Question: What is the estimated tax bill amount according to the document?
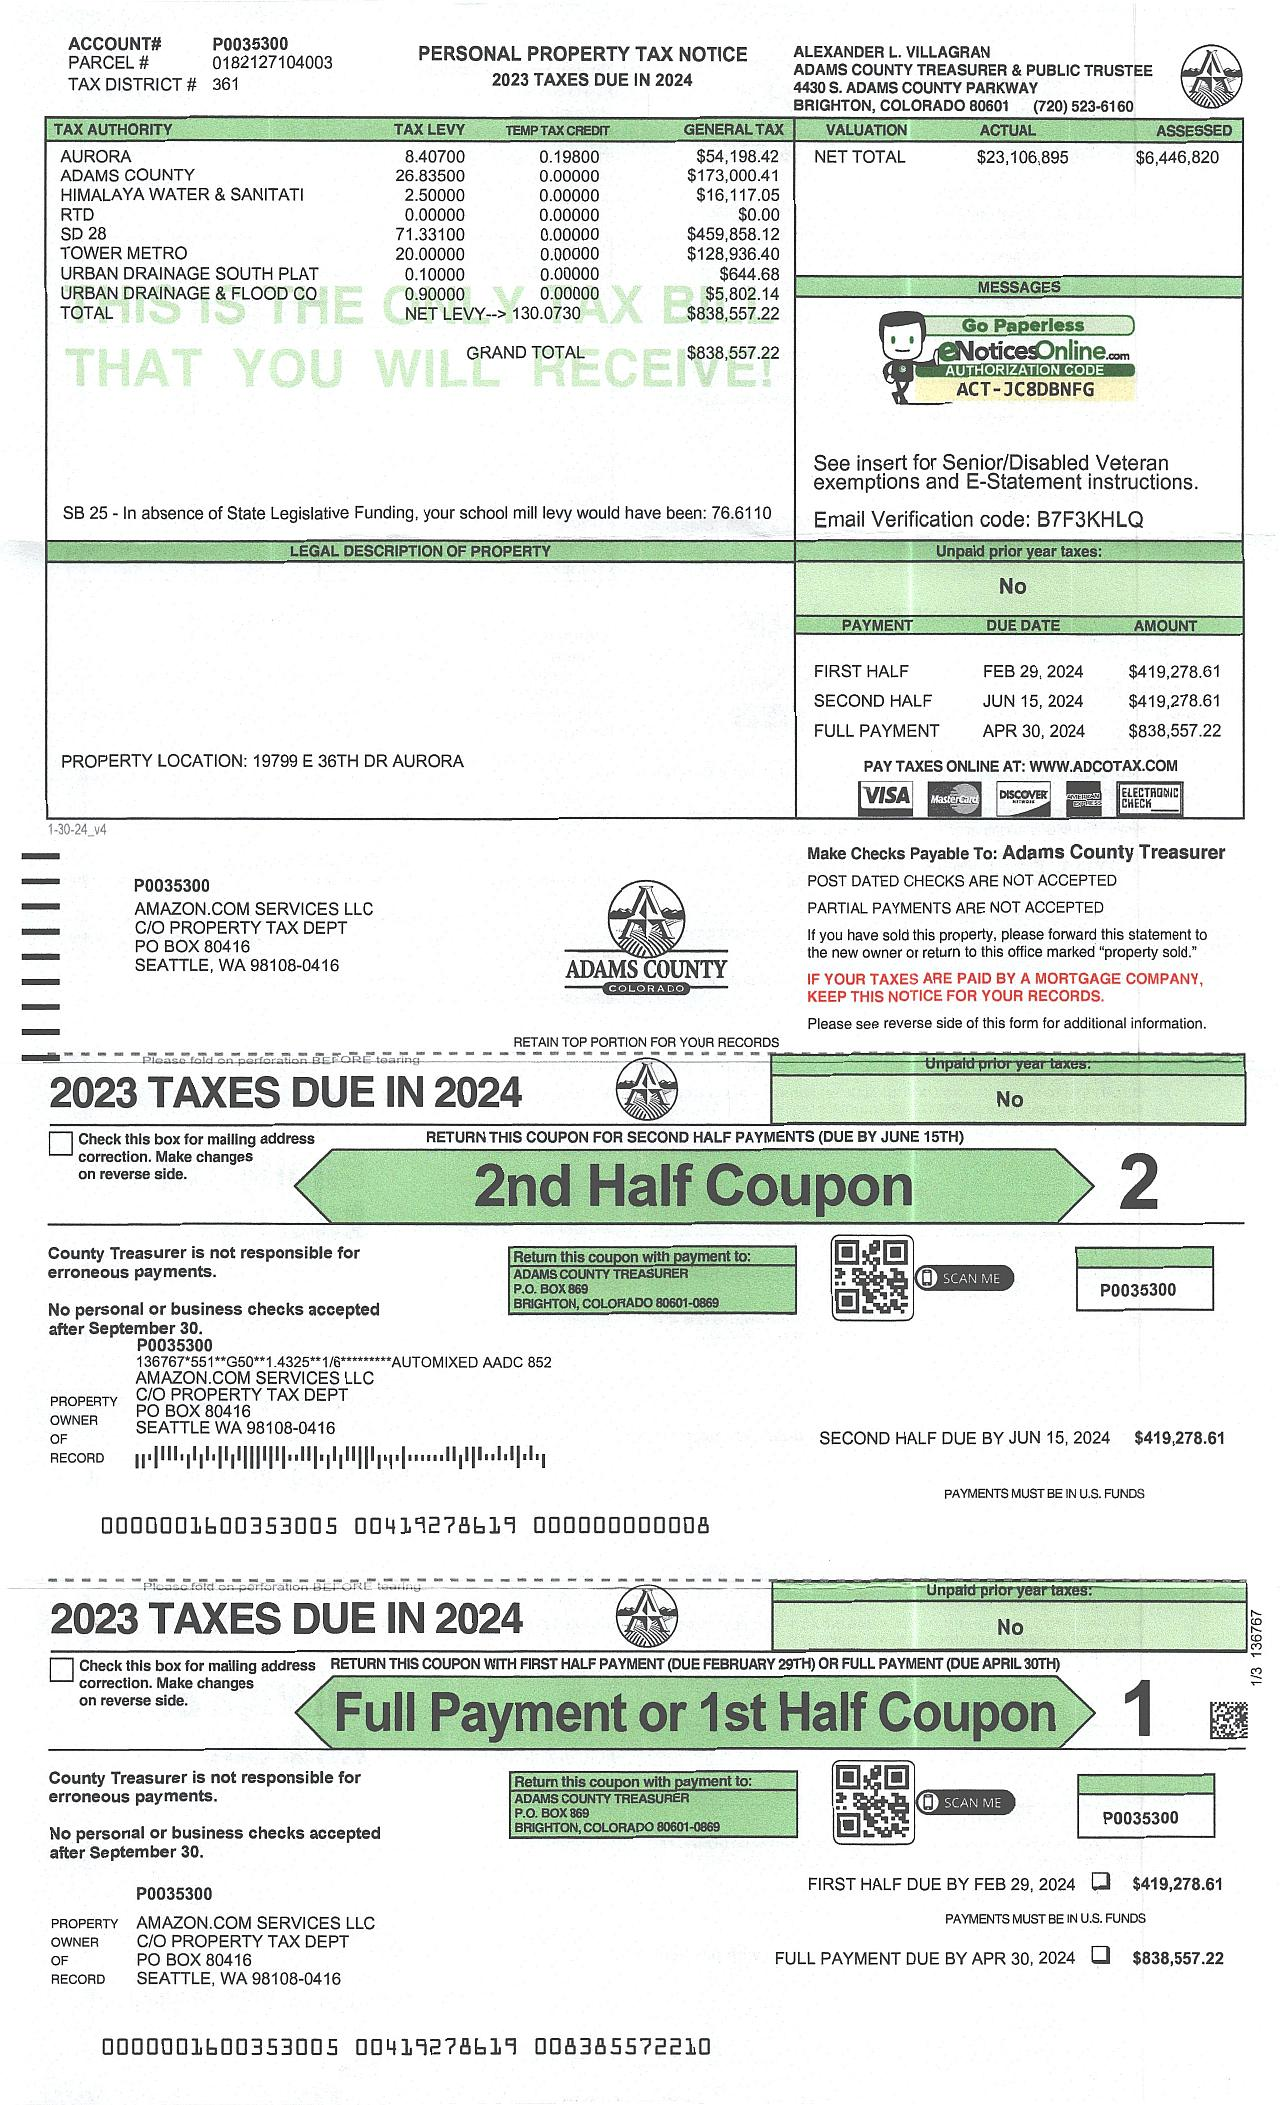
Answer: "$838,557.22 "